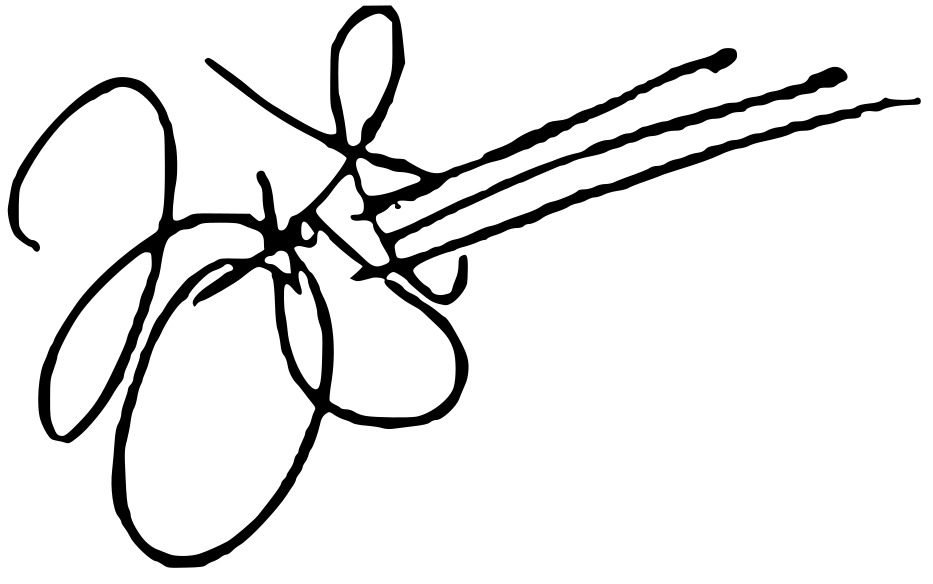
Signature of: zendaya